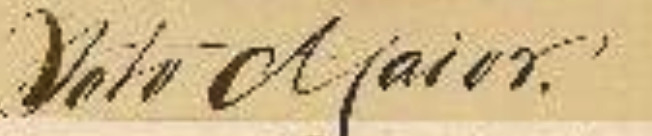
Signature of: antónio de soto maior da cunha